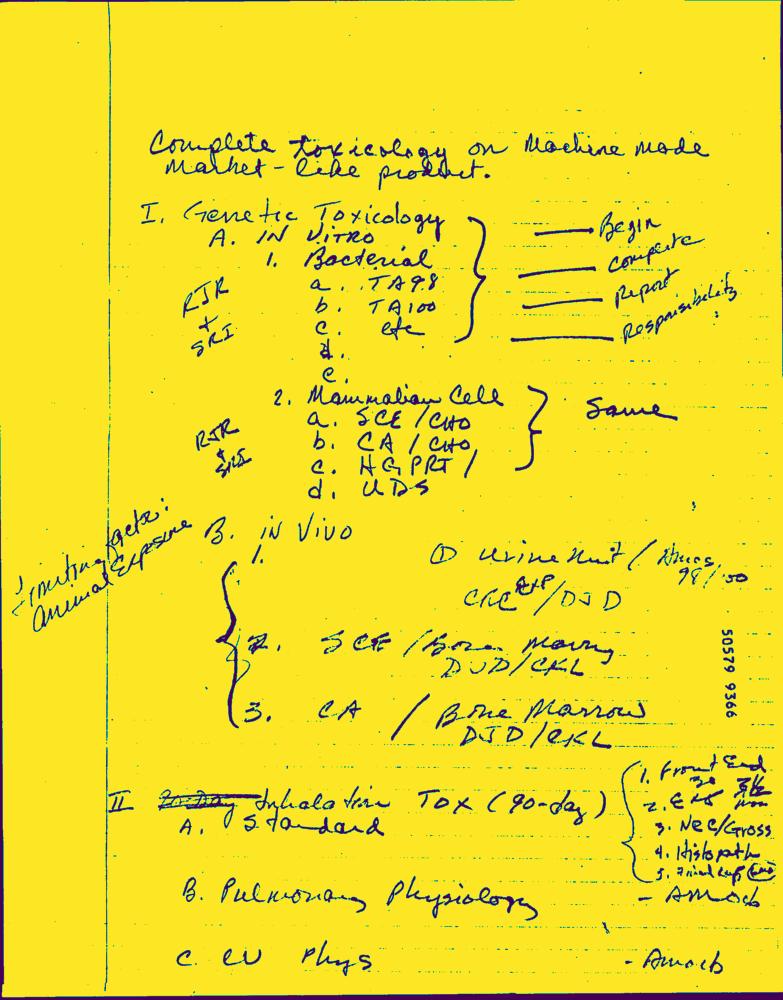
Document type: Hand-Written